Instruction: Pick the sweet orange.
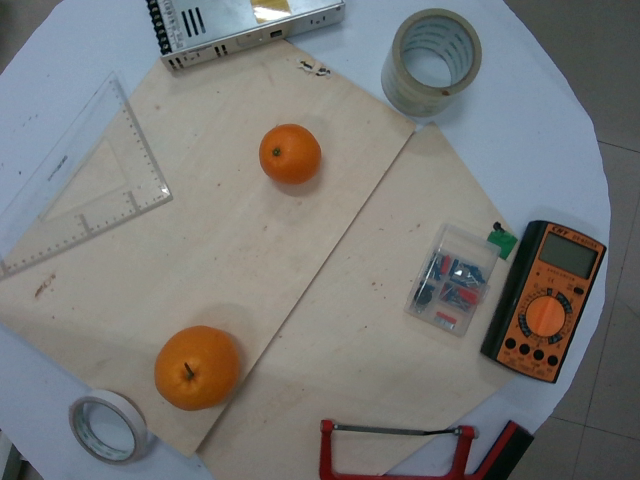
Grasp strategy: vertical